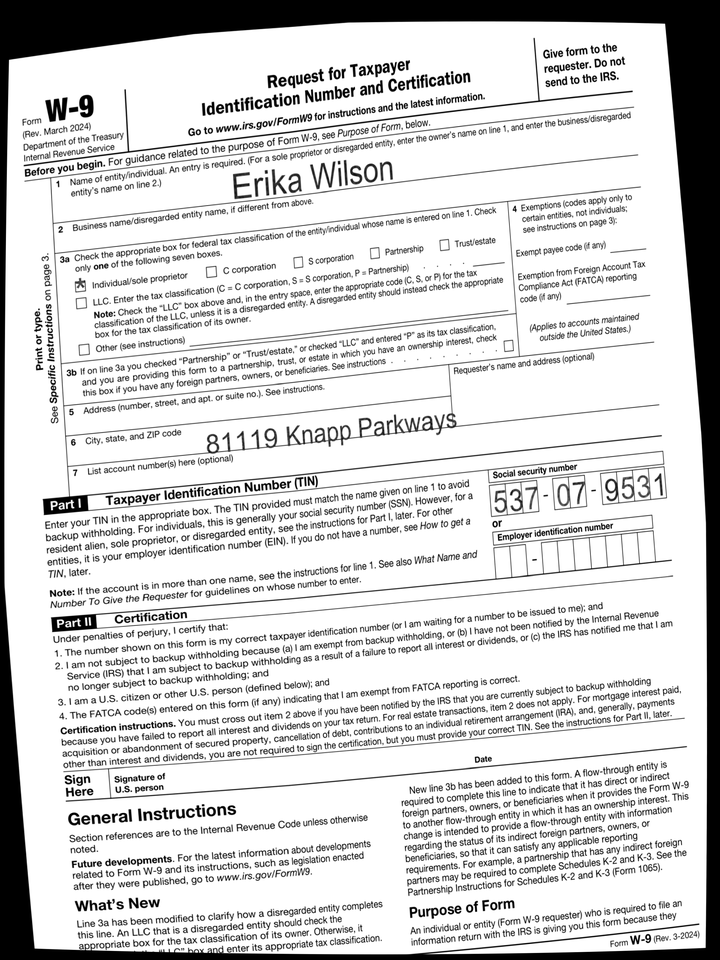
adr1: 81119 Knapp Parkways
cbx: yes
ssn: 537079531
enm: Erika Wilson